Question: What could the diagnosis suggest?
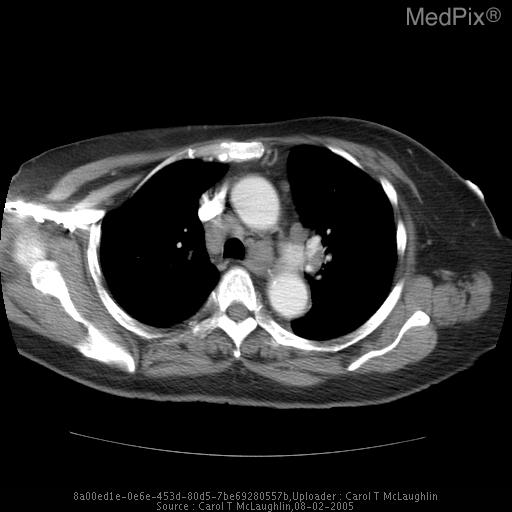
Answer: The possible diagnosis includes Lymphoma (highly likely)
Infection (less likely)
Sarcoidosis (much less likely).